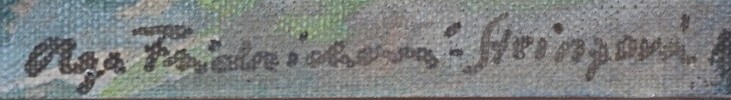
Signature of: olga fridrichová steinzová